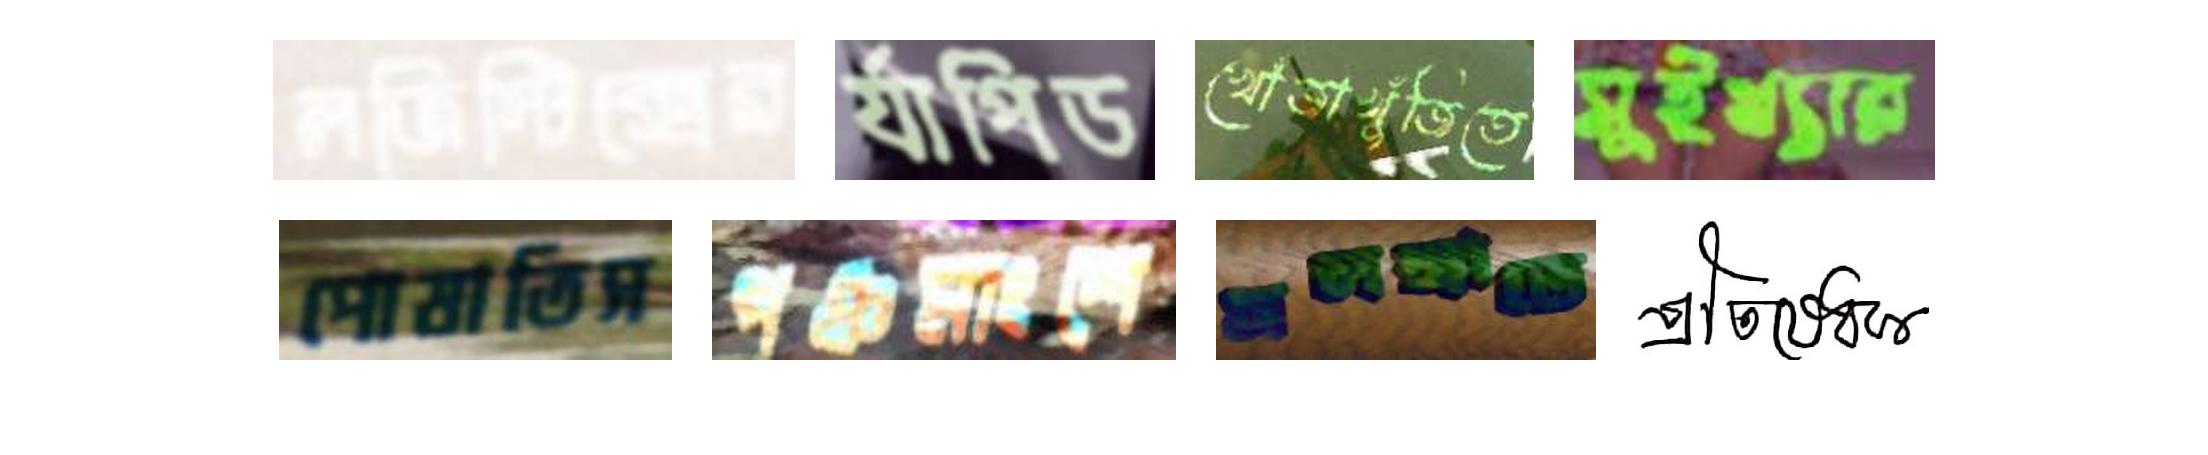
লজিস্টিক্সের র‍্যাপিড খোঁজাখুঁজিতে সুইখ্যার
পোষাতিস পঞ্চমাংশে সলঙ্গাতে প্রতিষেধক